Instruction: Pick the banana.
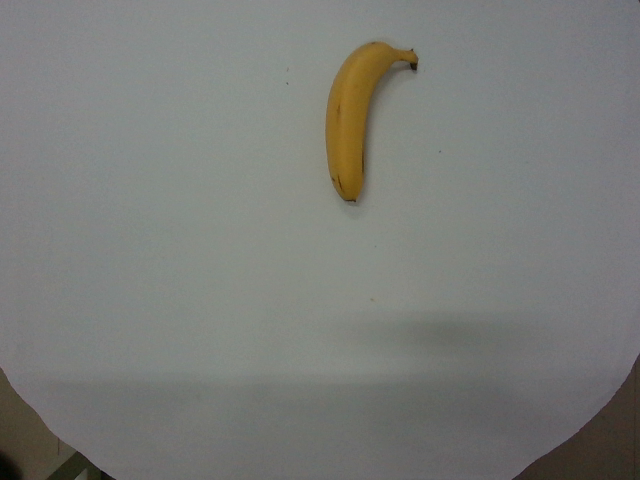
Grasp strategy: vertical